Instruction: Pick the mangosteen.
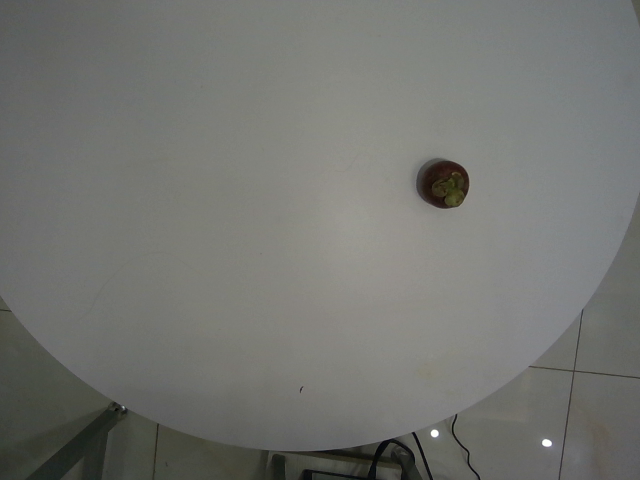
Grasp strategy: vertical